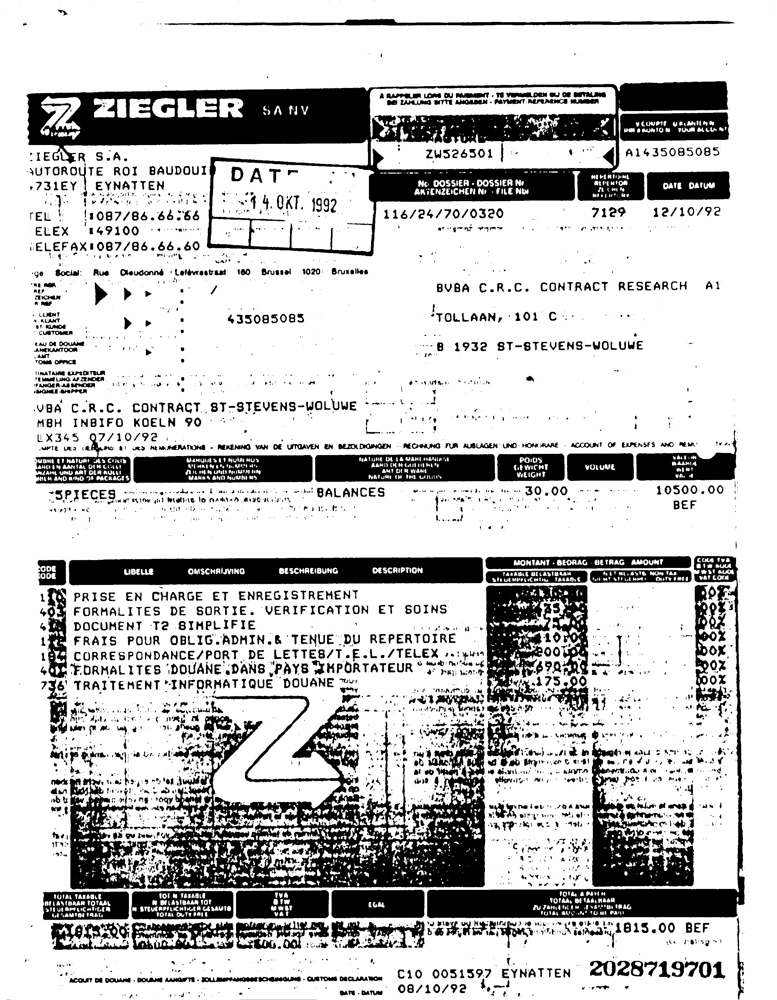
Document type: Invoice